Question: What appears to be the issue?
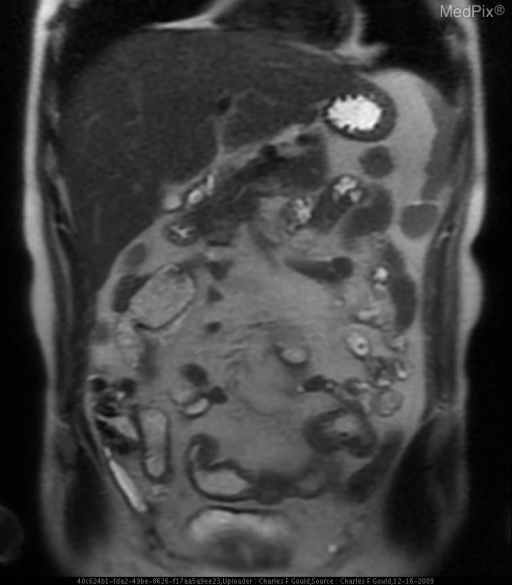
Answer: The findings suggest Several regions of discontinuous and asymmetric bowel wall thickening with alternating regions of dilation.  No fistulas were identified in this patient’s case.  Enhancement localized to the regions of mural thickening was demonstrated following the administration of intravenous gadolinium DTPA.. Region of bowel wall thickening involving the distal ileum.. The patient might have a history of 54 year-old male with recurrent abdominal pain and diarrhea..